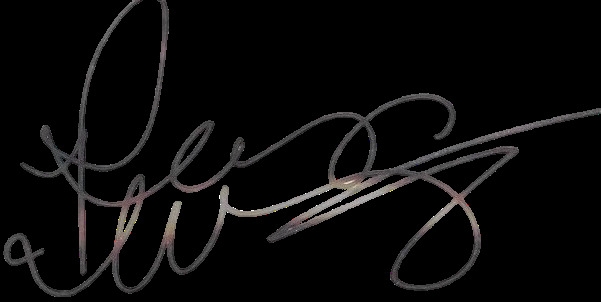
Signature of: reese witherspoon